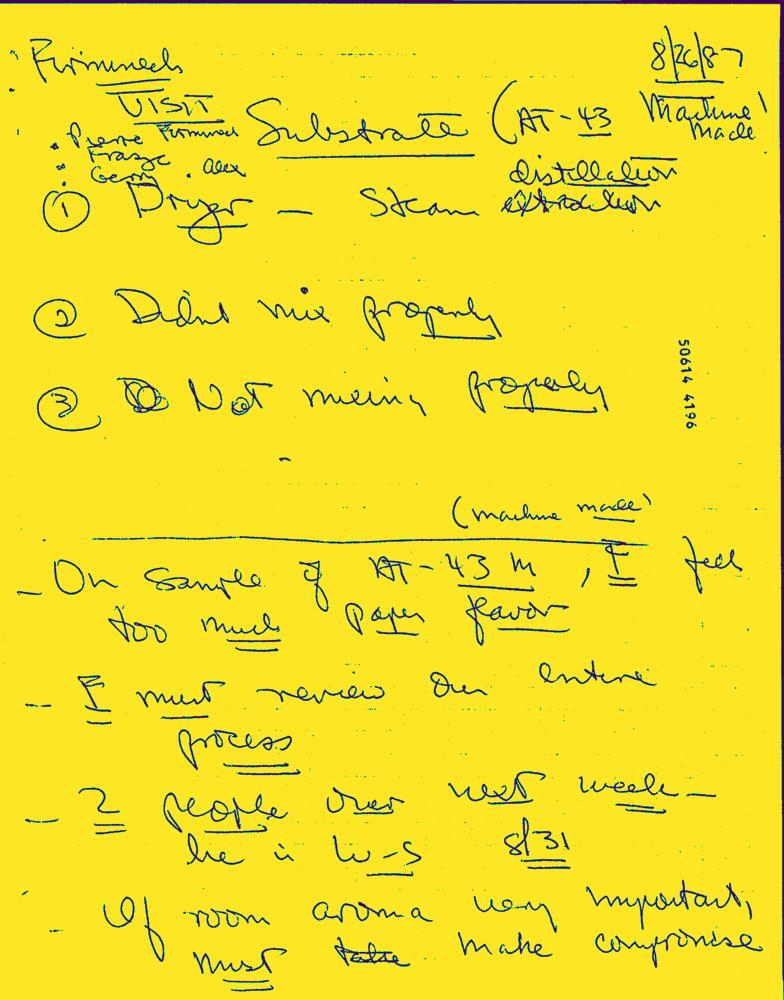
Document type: Hand-Written